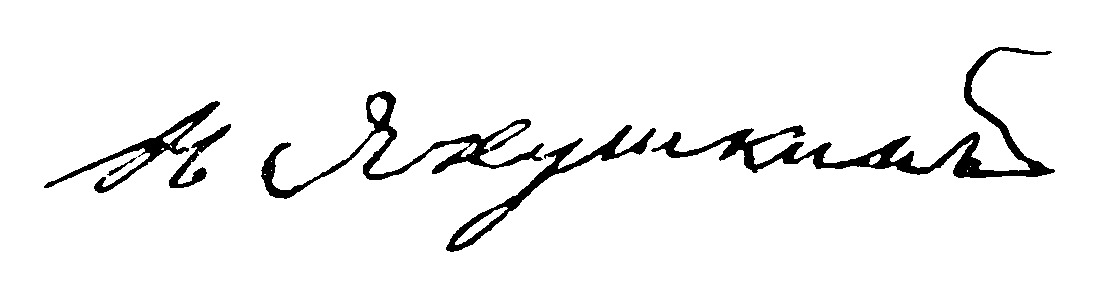
Signature of: pavel yakushkin